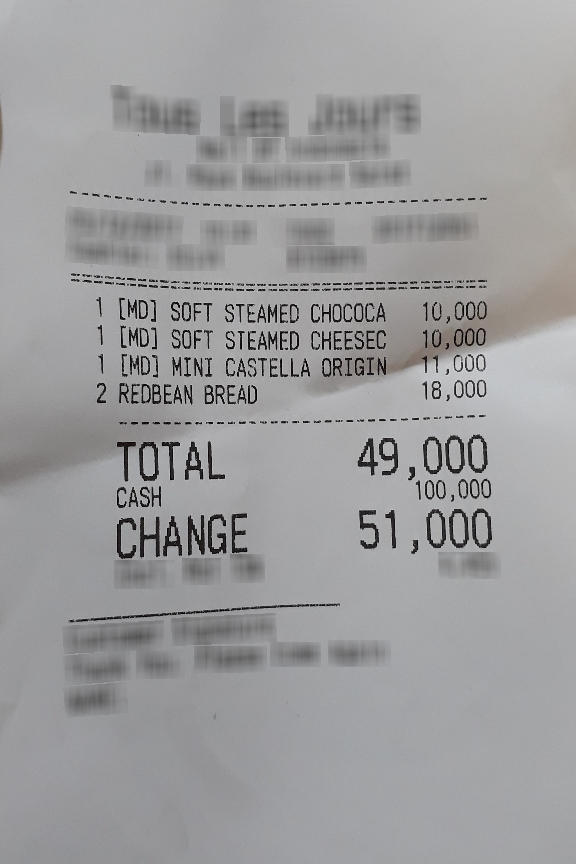
Number of items: 4
Total: 49,000
OCR text regions:
text: 1
text: [MD]
text: SOFT
text: STEAMED
text: CHOCOCA
text: 10,000
text: 1
text: [MD]
text: SOFT
text: STEAMED
text: CHEESEC
text: 10,000
text: 1
text: [MD]
text: MINI
text: CASTELLA
text: ORIGIN
text: 11,000
text: 2
text: REDBEAN
text: BREAD
text: 18,000
text: TOTAL
text: 49,000
text: CASH
text: 100,000
text: CHANGE
text: 51,000